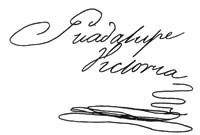
Signature of: guadalupe victoria